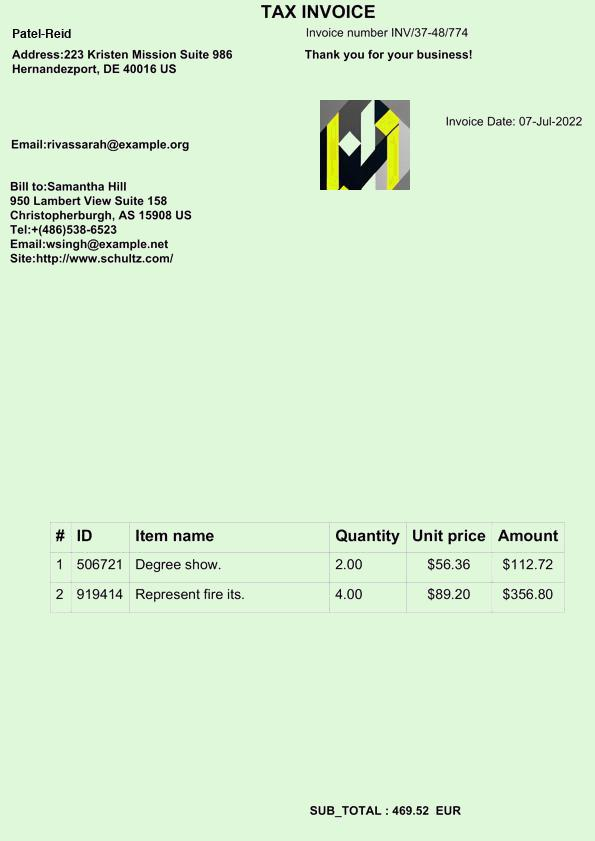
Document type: Invoice